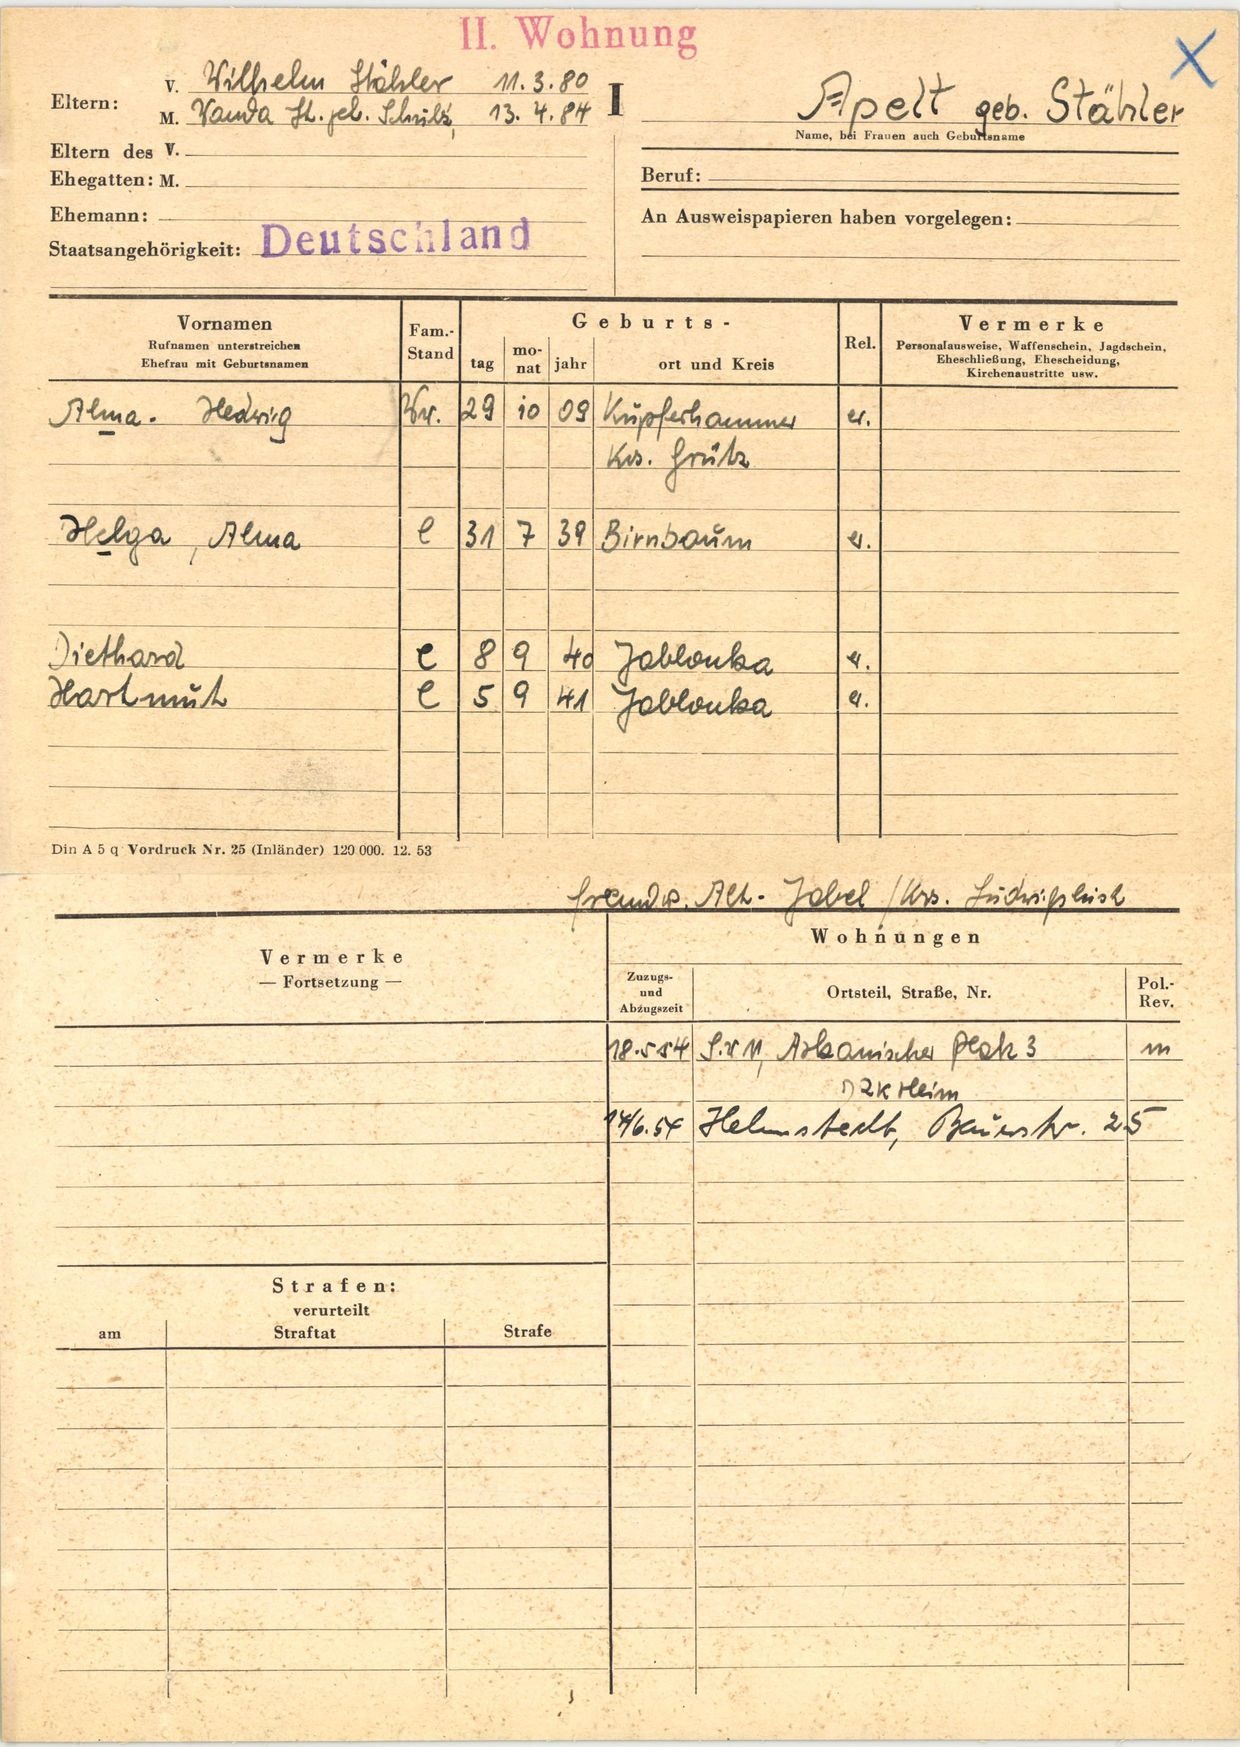
Apelt geb. Stähler